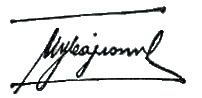
Signature of: ignjat bajloni